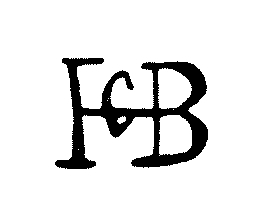
Signature of: jacob binck